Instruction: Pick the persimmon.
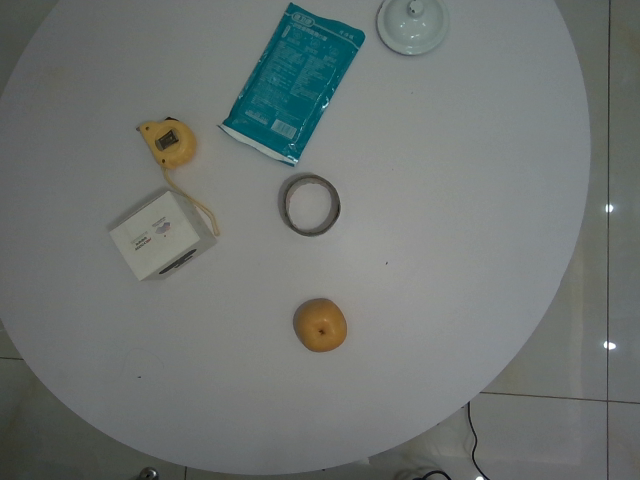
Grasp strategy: vertical